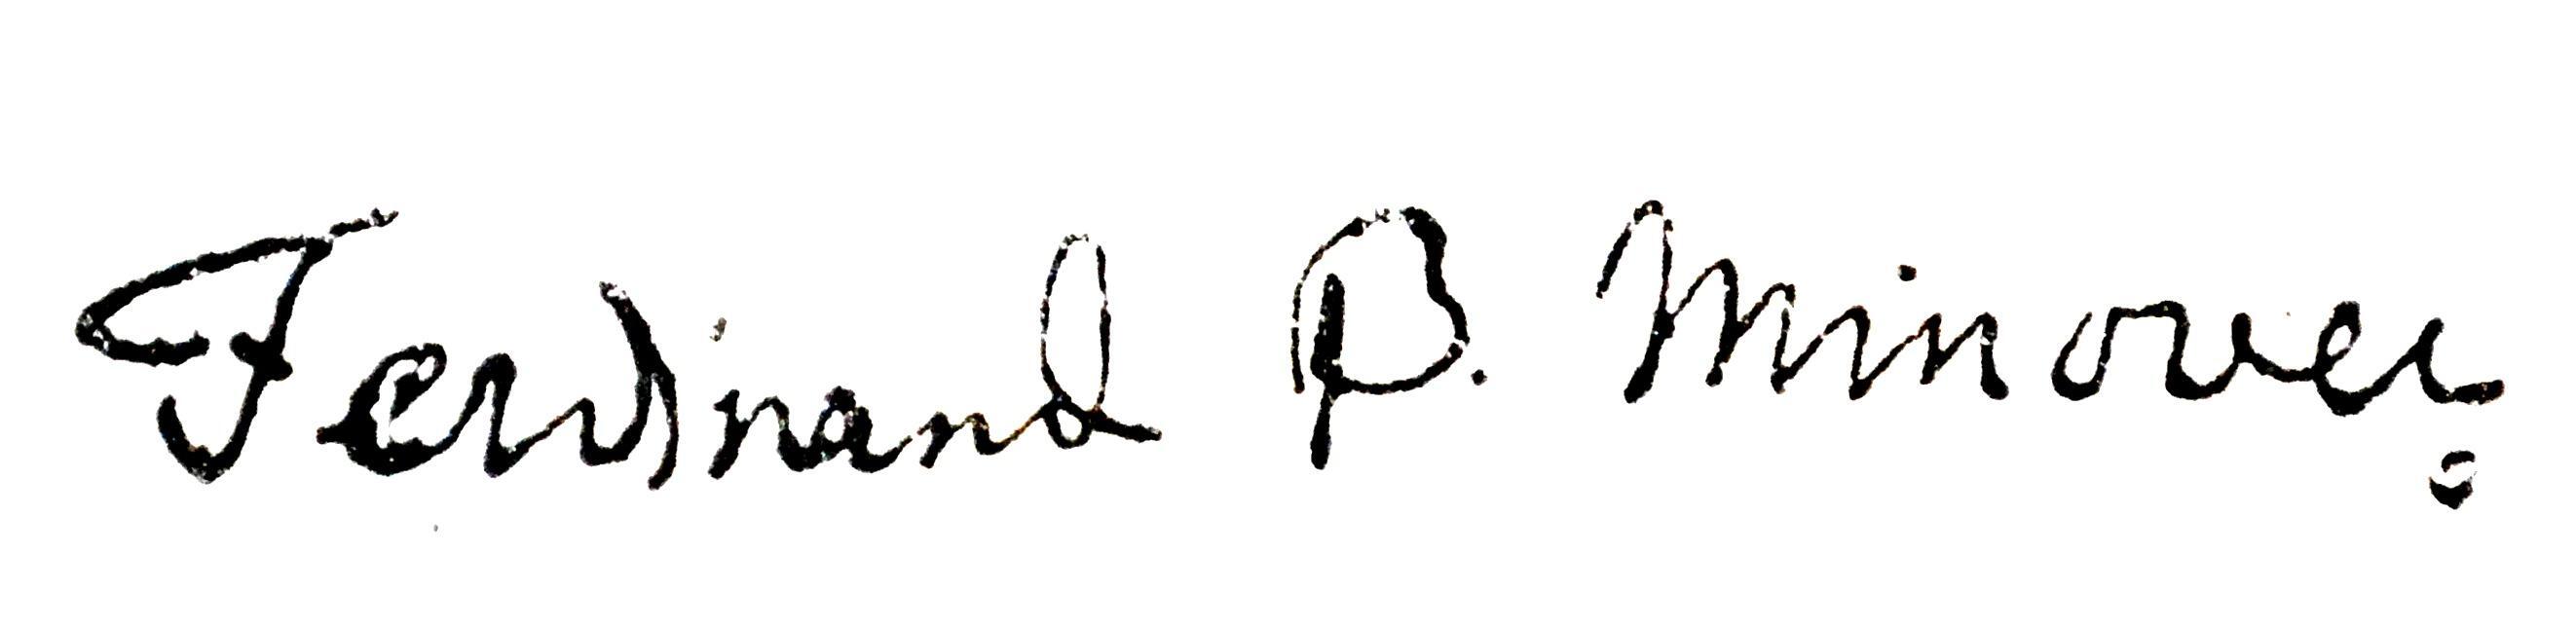
Signature of: ferdinand břetislav mikovec